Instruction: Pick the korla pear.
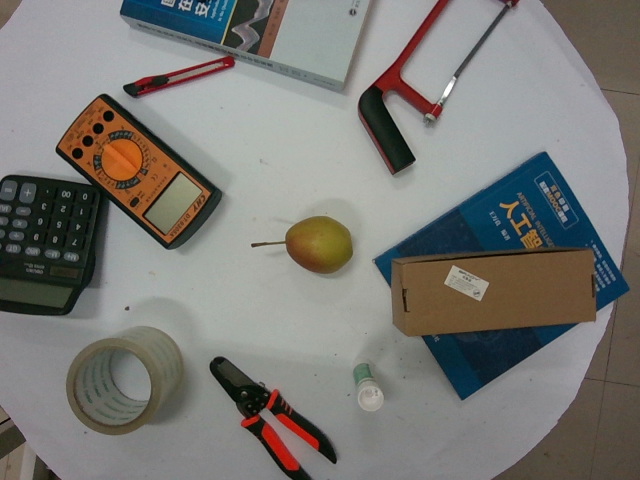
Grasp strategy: vertical